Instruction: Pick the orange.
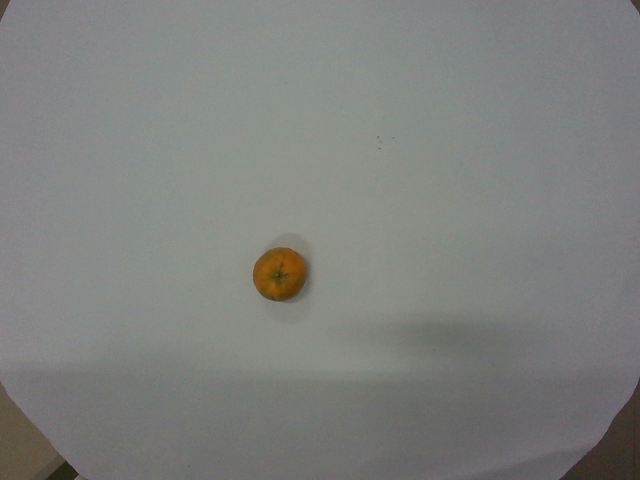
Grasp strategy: vertical